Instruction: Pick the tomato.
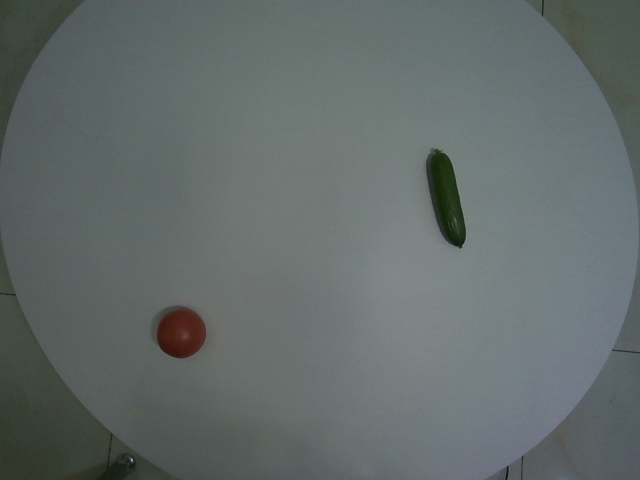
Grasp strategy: vertical